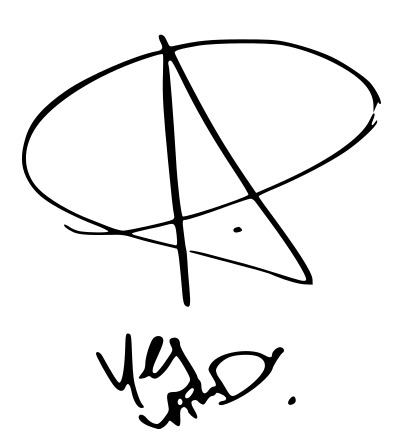
Signature of: anderson paak